Patient: Male, age 58
A 58-year-old male patient complained abdominal discomfort for 2 months. He went to his local hospital and was diagnosed with HCC and Barcelona Clinic Liver Cancer (BCLC) stage C in March 2020. Then, transcatheter arterial chemoembolization (TACE) was performed.
In order to seek further diagnosis and treatment, he went to our hospital and was admitted in April 2020. He had a history of hepatitis B. On admission, physical examination showed tenderness over the right upper region area with a 5 cm palpable abdominal mass below the xiphoid process. Laboratory data were recorded as follows: alanine aminotransferase (ALT): 36 IU/L, aspartate transaminase (AST): 81 IU/L, albumin (ALB): 22.7 g/L, total bilirubin (TBIL): 9.7 mumol/L, prothrombin time (PT): 11.5 s, and HBV-DNA: 6.83 x 102 IU/ml. Among the tumor markers, alpha fetoprotein (AFP) was significantly elevated (1,649.0 mug/L), carbohydrate antigen 125 (CA125) was sightly increased (113.0 kU/L), and carcinoembryonic antigen (CEA) and carbohydrate antigen 199 (CA199) were normal. The cirrhosis was classified as Child-Pugh 7 and ALBI grade 3. The enhanced CT revealed small nodules in the middle and lower lobes of the lungs that were considered lung metastases, the tumor in the left lobe of the liver was considered HCC with multiple metastases in the right lobe of the liver, and tumor thrombosis was present in the left portal vein (Figure 1). The magnetic resonance imaging (MRI) showed the tumor in the left lobe of the liver with multiple metastases in the right lobe of the liver, and with tumor thrombosis in the left portal vein (Figure 2).
1. After MDT discussion, HCC with BCLC stage C and portal vein tumor thrombus (PVTT) classified VP3 and Cheng's type II was diagnosed, and we believe that radical surgical resection was impossible due to the low residual liver volume and lung metastases. He finally received conversion therapy. The procedure details are as follows: The patient received two cycles of transcatheter arterial embolization (TAE), hepatic arterial infusion chemotherapy (HAIC-Folfox) (the HAIC scheme was as follows: We selectively placed a microcatheter into the feeding arteries of the tumor. Then, the microcatheter was connected to the artery infusion pump to perform the following treatment: Day 1: oxaliplatin 85 mg/m2, leucovorin 400 mg/m2, and 5-fluorouracil 400 mg/m2 via intra-arterial infusion; day 2-3: 5-fluorouracil 2,400 mg/m2 via continuous intra-arterial infusion. After HAIC was completed, the catheter was removed, and compression was performed to achieve hemostasis. The patient was treated every 3 weeks), sorafenib (at a dose of 400 mg twice daily), and camrelizumab (200 mg intravenously every 3 weeks). At the end of HAIC treatment, we were disappointed to find that the tumor had rapidly progressed based on the modified Response Evaluation Criteria in Solid Tumors (mRECIST). Then, the patient received drug-eluting TACE (dTACE) once, sorafenib, and camrelizumab in July 2020. A month later, his liver function deteriorated (ALT: 33 IU/L, AST: 329 IU/L, ALB: 24.9 g/L, TBIL: 16.6 mumol/L, PT: 13.4 s, massive ascites), and the cirrhosis was classified as Child-Pugh 9 and ALBI grade 3. We had to interrupt TACE and only gave sorafenib and camrelizumab. Although he received systemic therapy, the tumors still rapidly progressed and we considered the possibility of tumor resistance. Among the tumor markers, AFP was significantly elevated (12,913.0 mug/L). Then, regorafenib (at a dose of 160 mg daily) was given. In September 2020, the patient received conventional TACE (cTACE) once, regorafenib, and camrelizumab. So far, he had received conversion therapy for half a year, and the treatment effect was not satisfactory. He returned to the local hospital to receive regorafenib every day and camrelizumab once every 3 weeks.
Until a year after his initial diagnosis, the patient found that the tumor and lung metastases had shrunk significantly in the local hospital. Then, he was admitted to our hospital again. On admission, physical examination showed no positive signs. Laboratory data were recorded as follows: ALT: 19 IU/L, AST: 27 IU/L, ALB: 34.2 g/L, TBIL: 8.4 mumol/L, and PT: 11.1 s. AFP was negative (8.1 mug/L). The cirrhosis was classified as Child-Pugh 5 and ALBI grade 2. The enhanced CT revealed there were multiple small nodules in both lungs, which were significantly reduced and shrunken compared to the previous CT. The tumor in the left lobe of the liver was significantly reduced, with local enhancement, and lipiodol deposition was seen. Multiple nodules in the right lobe of the liver had shrunk. And tumor thrombus had formed in the left and right branches of the portal vein (Figure 3). Based on these results, we judged that the patient had partial response (PR) and could be treated with radical surgery, according to the response evaluation in the mRECIST criteria. Then he received left hepatectomy, cholecystectomy, and portal vein incision and embolectomy. The pathological examination showed necrosis of a massive HCC with no tumor cells observed on the resection margins, and without metastasis in lymph nodes. The pathological diagnosis showed that the portal vein tumor thrombus had necrotic tissue (Figure 4). In the patient's postoperative maintenance therapy, the patient was given lenvatinib 8 mg orally once a day, and camrelizumab 200 mg intravenously once every 3 weeks. There was no clinical evidence of recurrence at 6 months after the resection. The AFP levels remained within the normal limits (Figure 5).
Keywords: camrelizumab, conversion therapy, hepatocellular carcinoma, operation, portal vein thrombosis (pvtt)
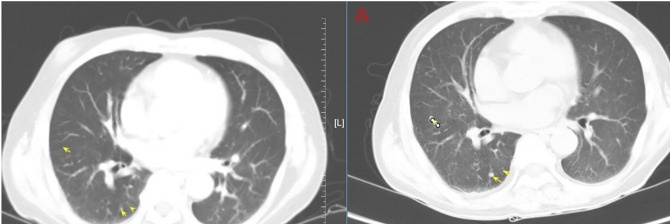
Image caption: Abdominal computed tomography (CT) shows the tumor in the left lobe of the liver considered to be HCC with multiple metastases in the right lobe of the liver, and with tumor thrombosis in the left portal vein and lung metastases. the multiple metastases in the right lobe of the liver.